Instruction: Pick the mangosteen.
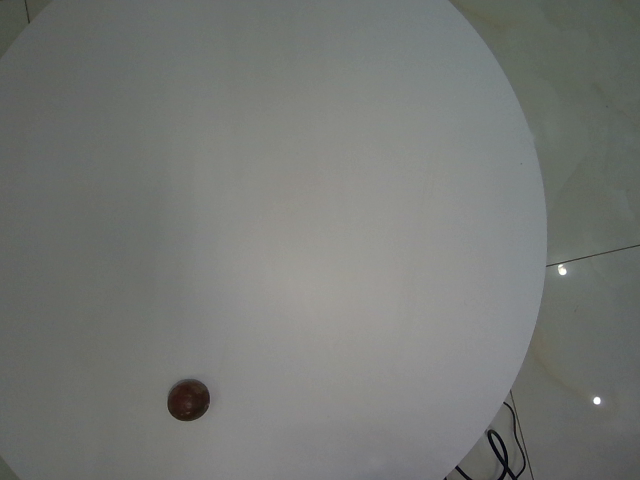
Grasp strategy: vertical